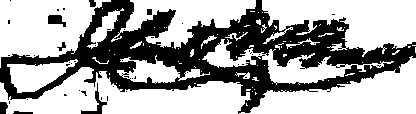
Signature of: john mcgraw